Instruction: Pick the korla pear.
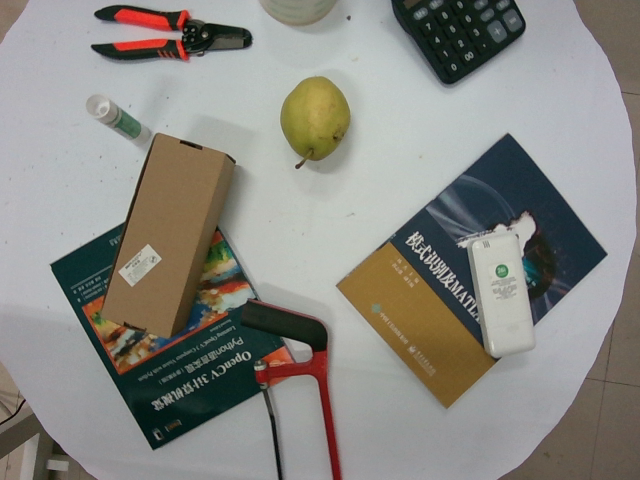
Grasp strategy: vertical